Question: Can you provide the account number mentioned in the document?
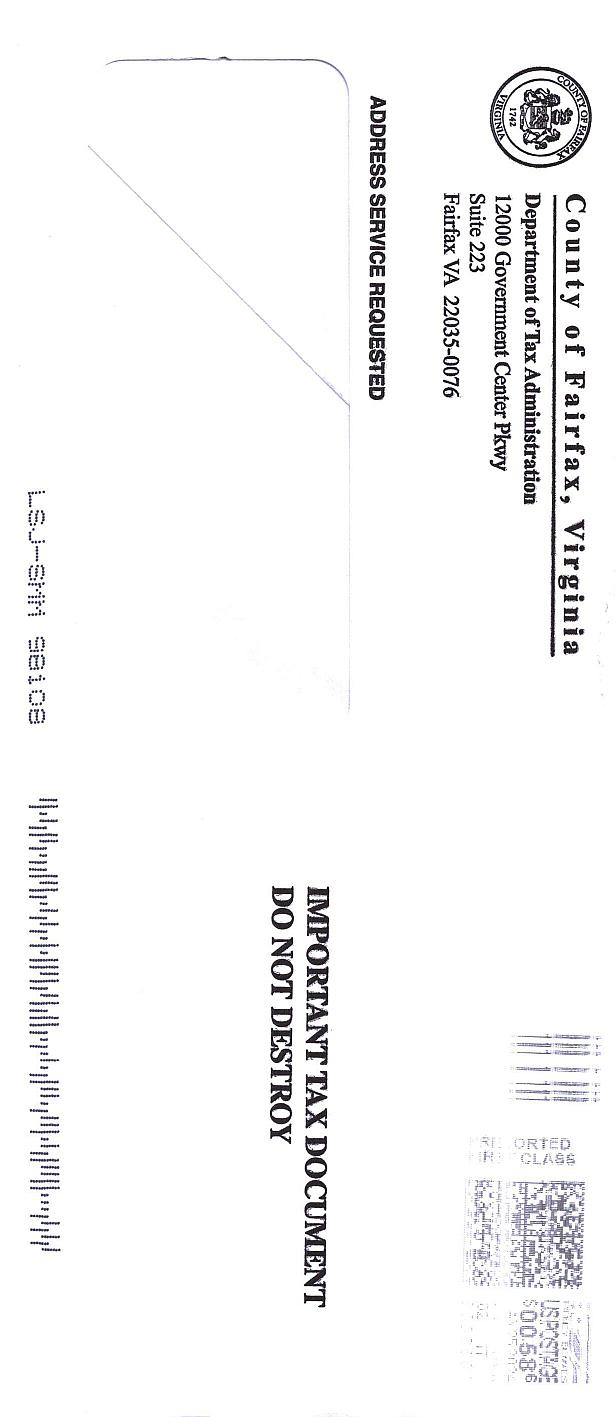
Answer: "1200 G 04 172A 0234"